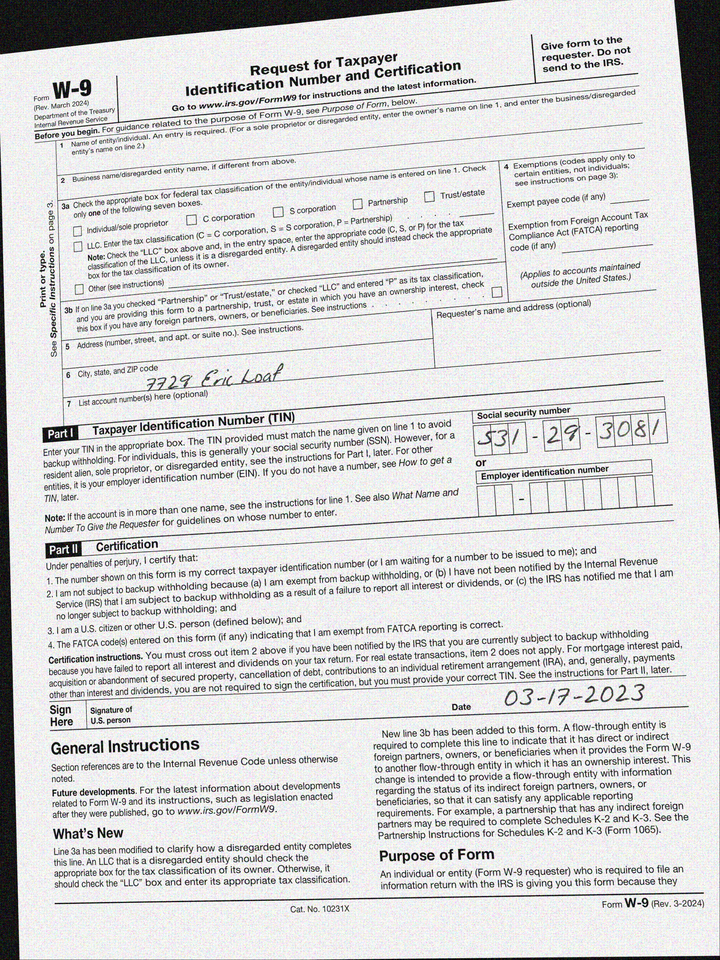
adr1: 7729 Eric Loaf
cbx: no
ssn: 531293081
sdt: 03-17-2023